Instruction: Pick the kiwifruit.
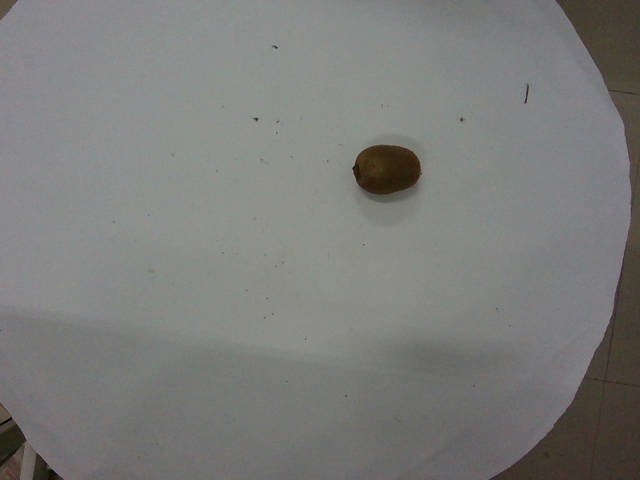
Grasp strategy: vertical